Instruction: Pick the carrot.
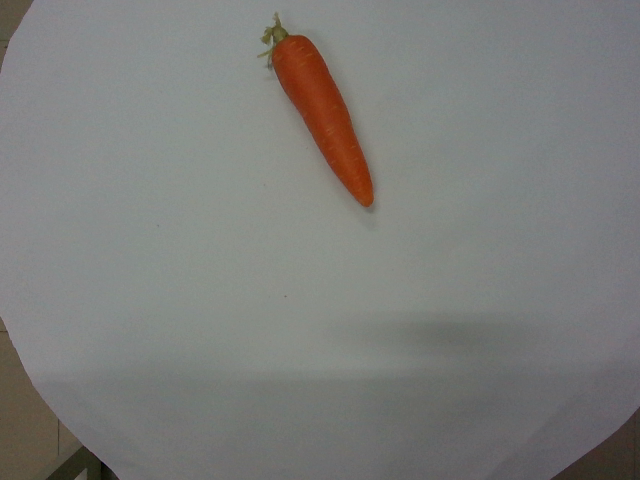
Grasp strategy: vertical